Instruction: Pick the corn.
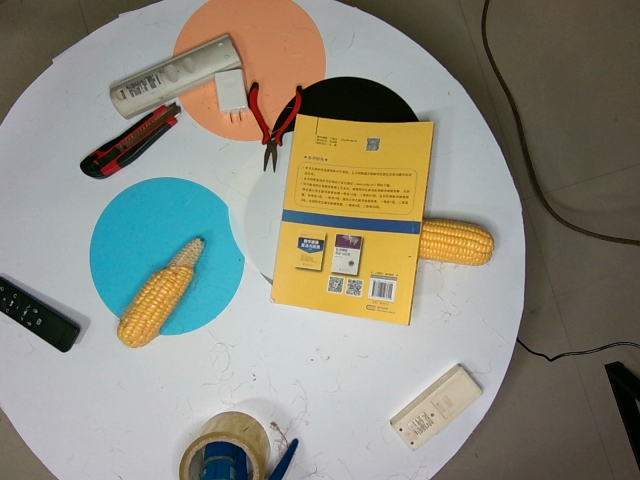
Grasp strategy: vertical